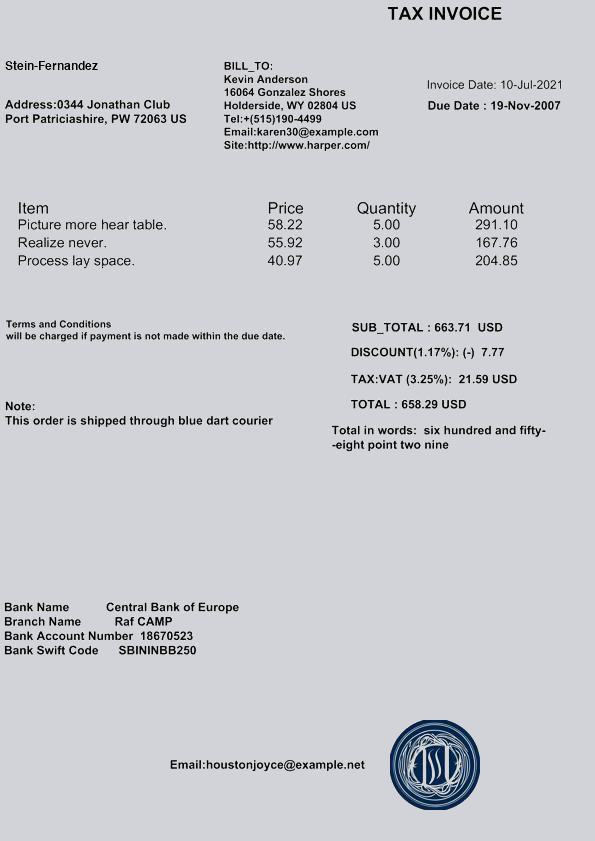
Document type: Invoice